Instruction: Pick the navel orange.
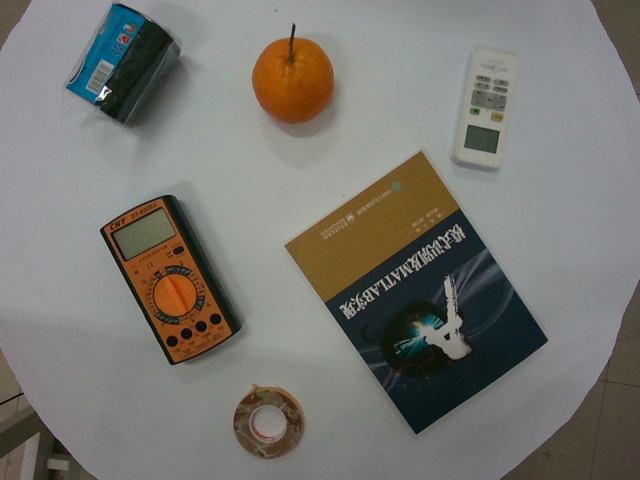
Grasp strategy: vertical